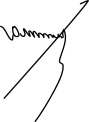
Signature of: jean charles nicholas de larminat